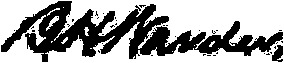
Signature of: benjamin h warder